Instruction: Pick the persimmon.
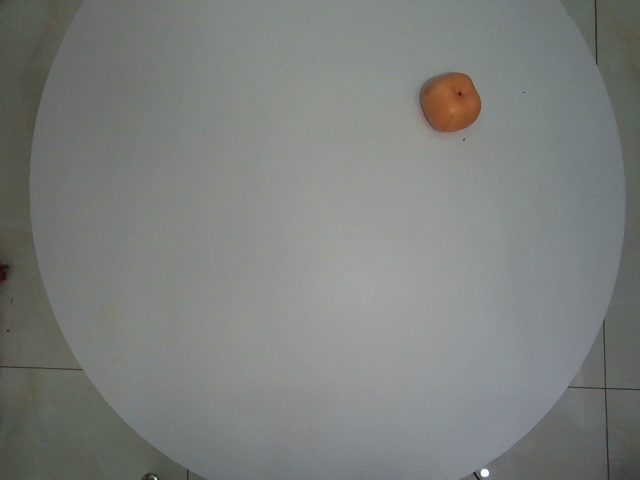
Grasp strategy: vertical